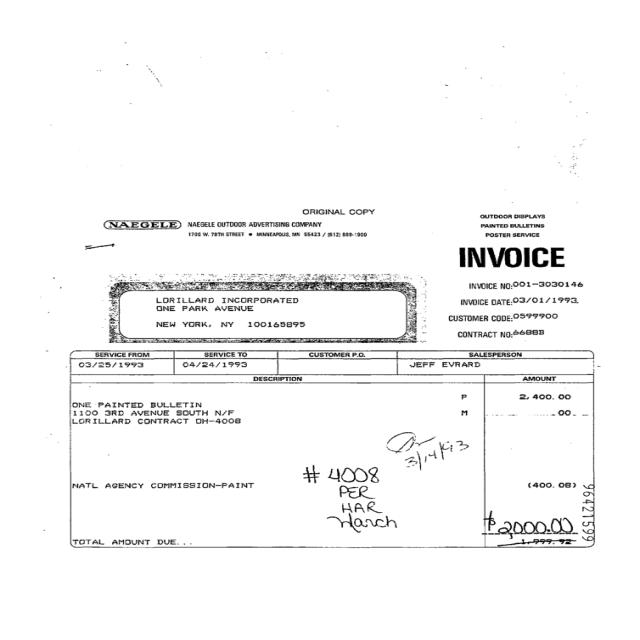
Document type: Invoice